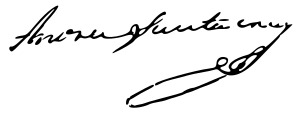
Signature of: andrés de santa cruz